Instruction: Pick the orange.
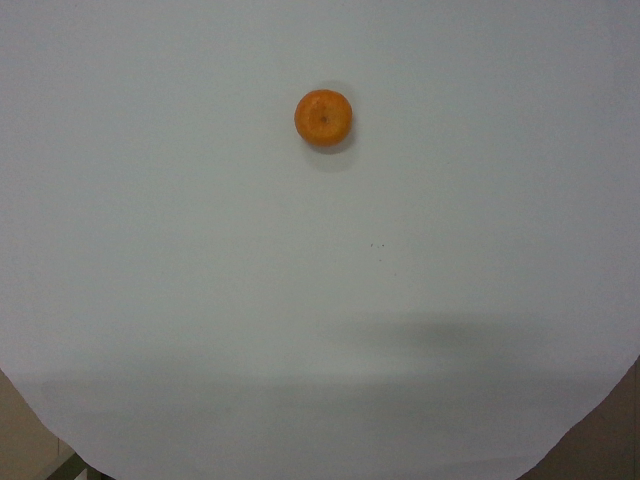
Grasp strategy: vertical